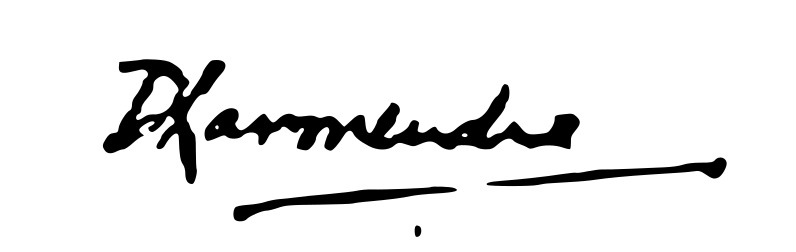
Signature of: dharmendra